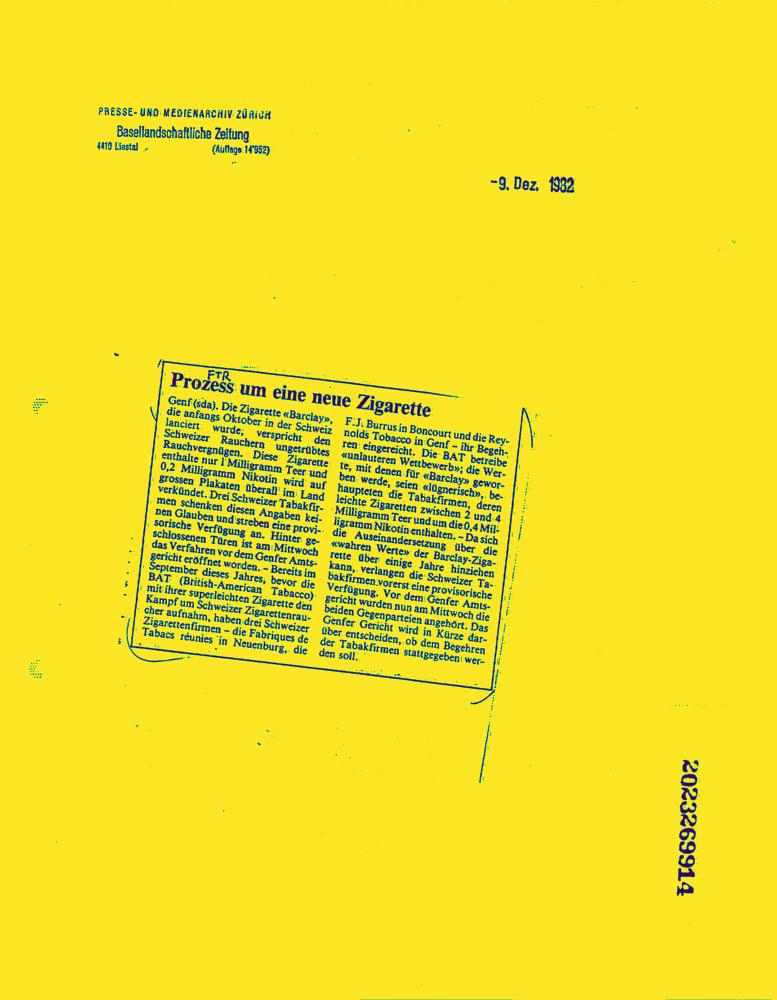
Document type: News-Article